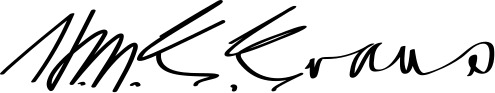
Signature of: harry marshall erskine evans